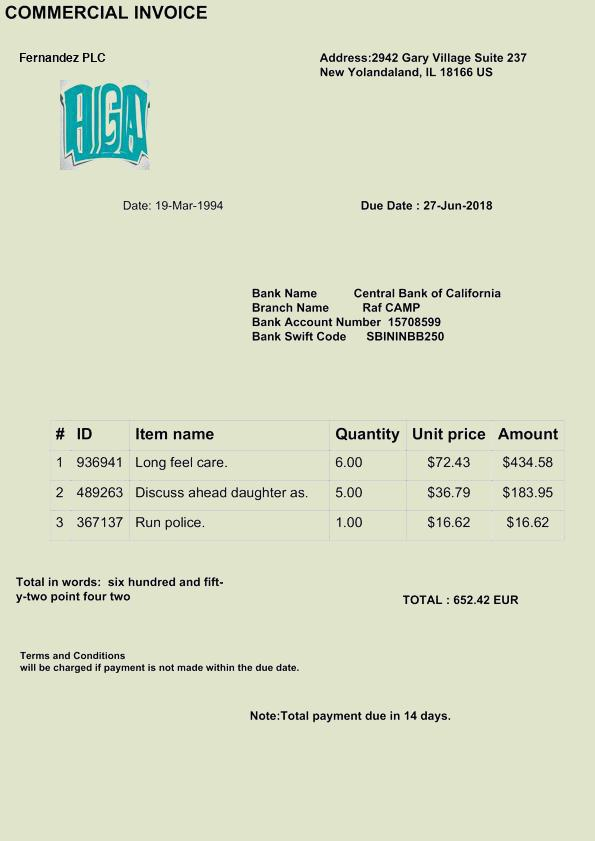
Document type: Invoice